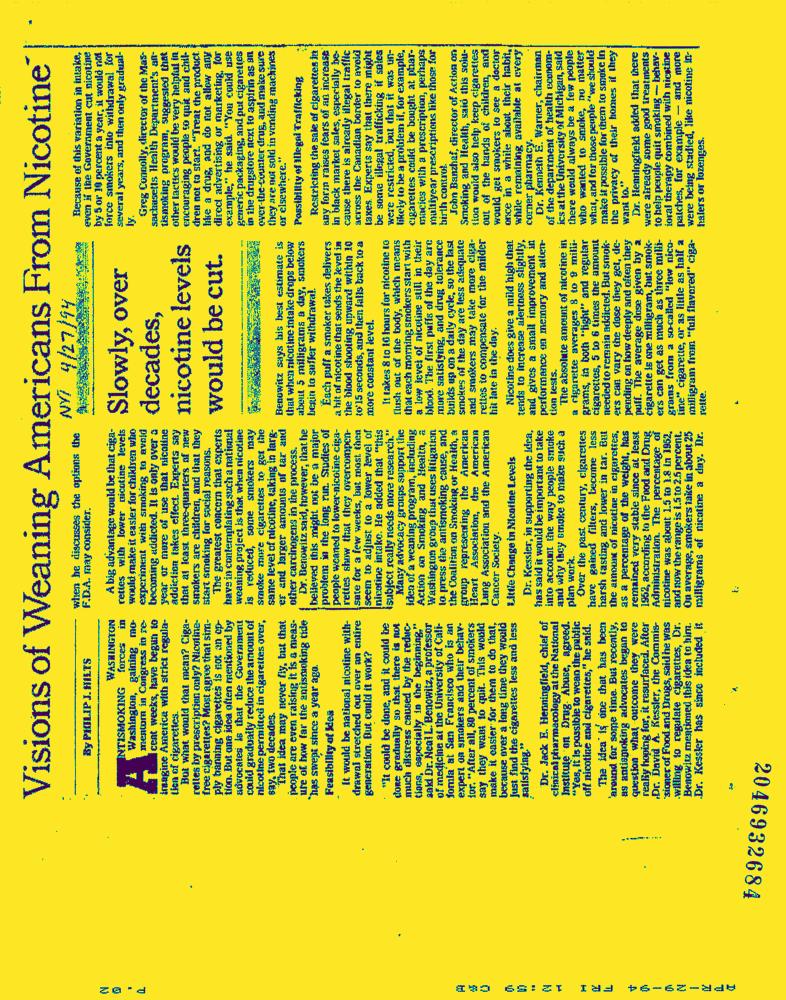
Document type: News-Article